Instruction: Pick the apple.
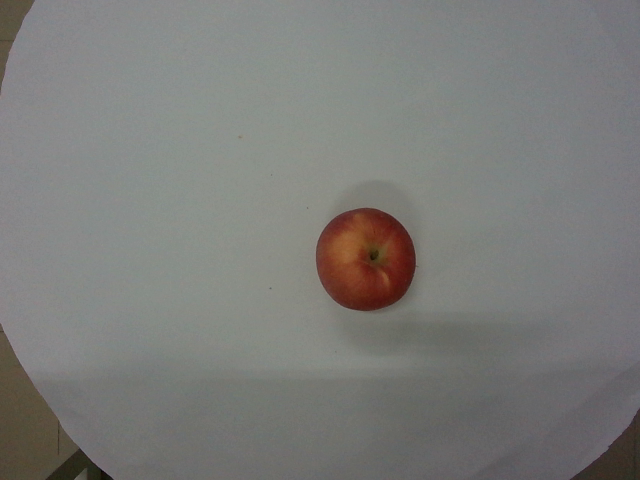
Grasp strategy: vertical